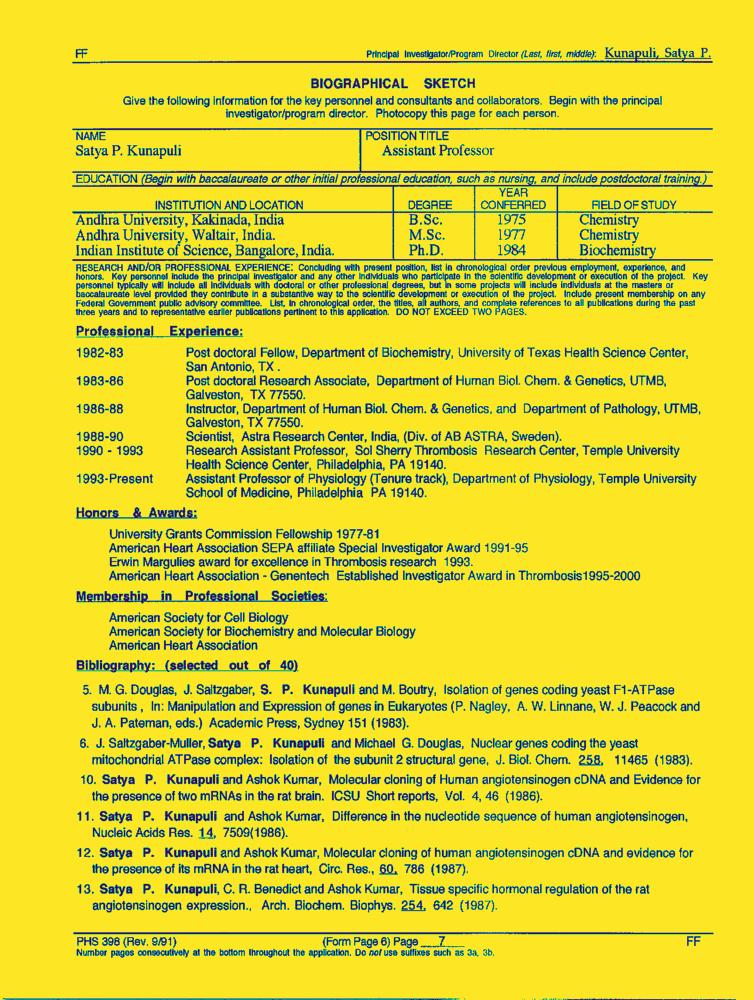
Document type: Resume-Doc